Question: Describe the condition in detail:
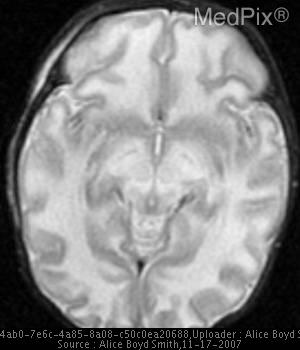
Answer: The disease is discussed as: Phenylketonuria,  tyrosinemia,  maple  syrup  urine,  citrullinemia,  ornithine,  argininemia,  homocystinuria,  methioninemia,  lactic  acidemia,  demonstrate foci  of  edematous  white  matter  on  CT  and  MR imaging.